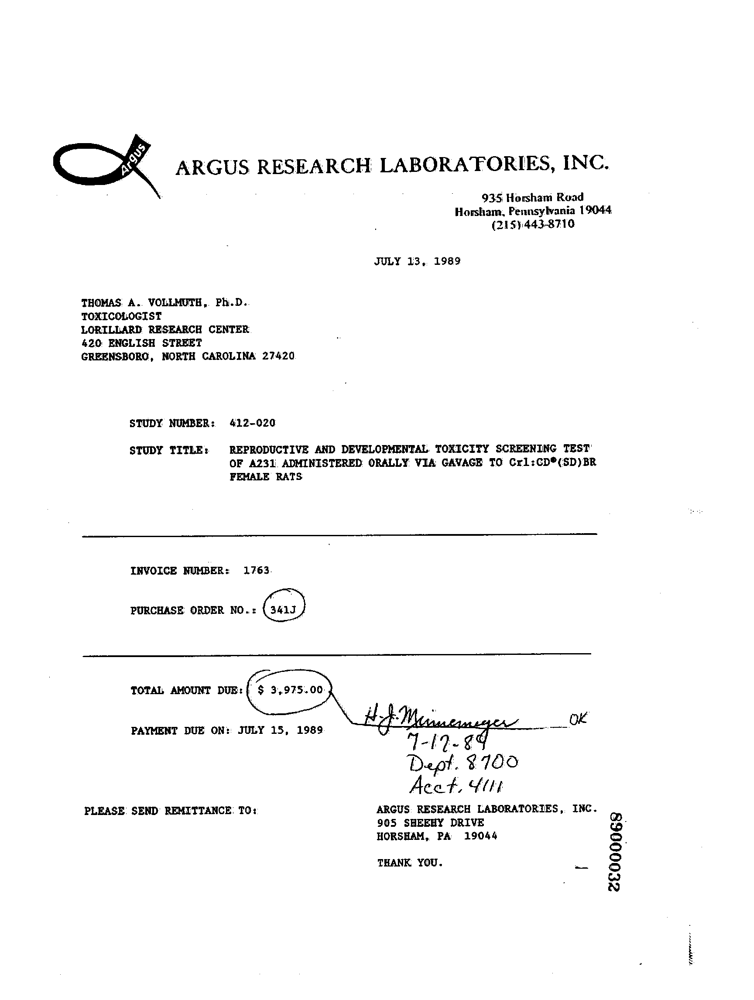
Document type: Invoice